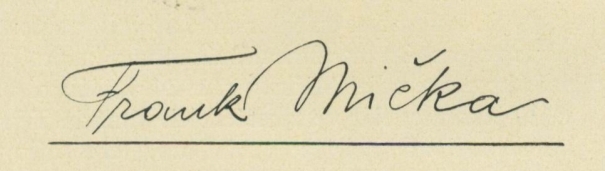
Signature of: františek mička